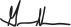
Signature of: gavin newsom